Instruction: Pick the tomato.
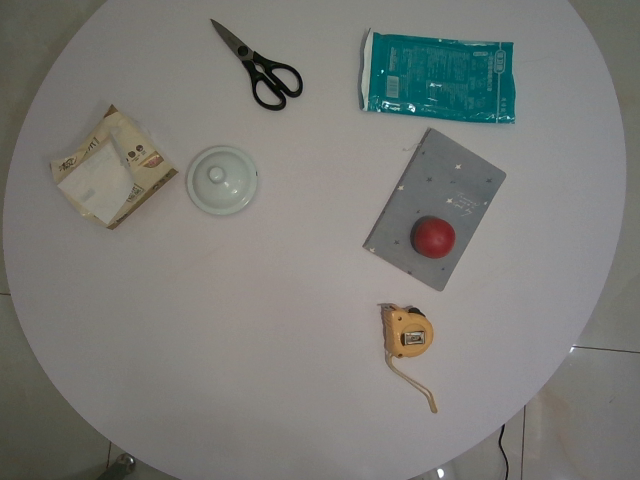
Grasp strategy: vertical